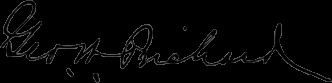
Signature of: george w prichard